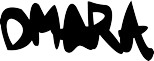
Signature of: mara oláh